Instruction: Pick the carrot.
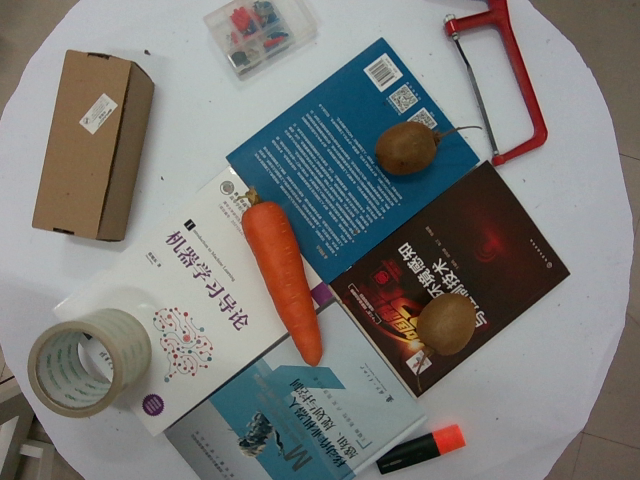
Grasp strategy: vertical